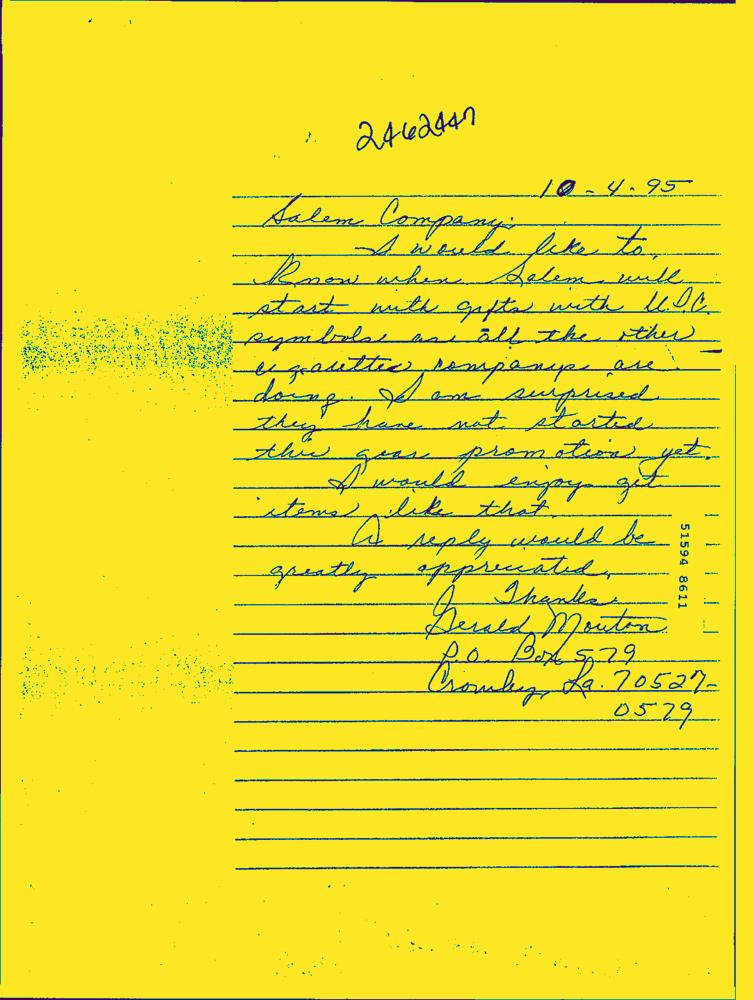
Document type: Hand-Written